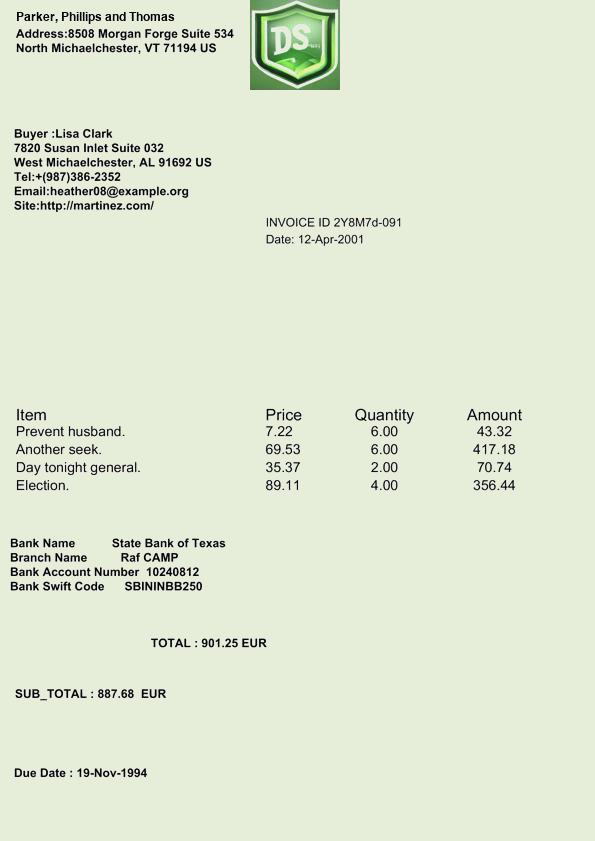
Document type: Invoice